Question: What is the filing due date as per the document?
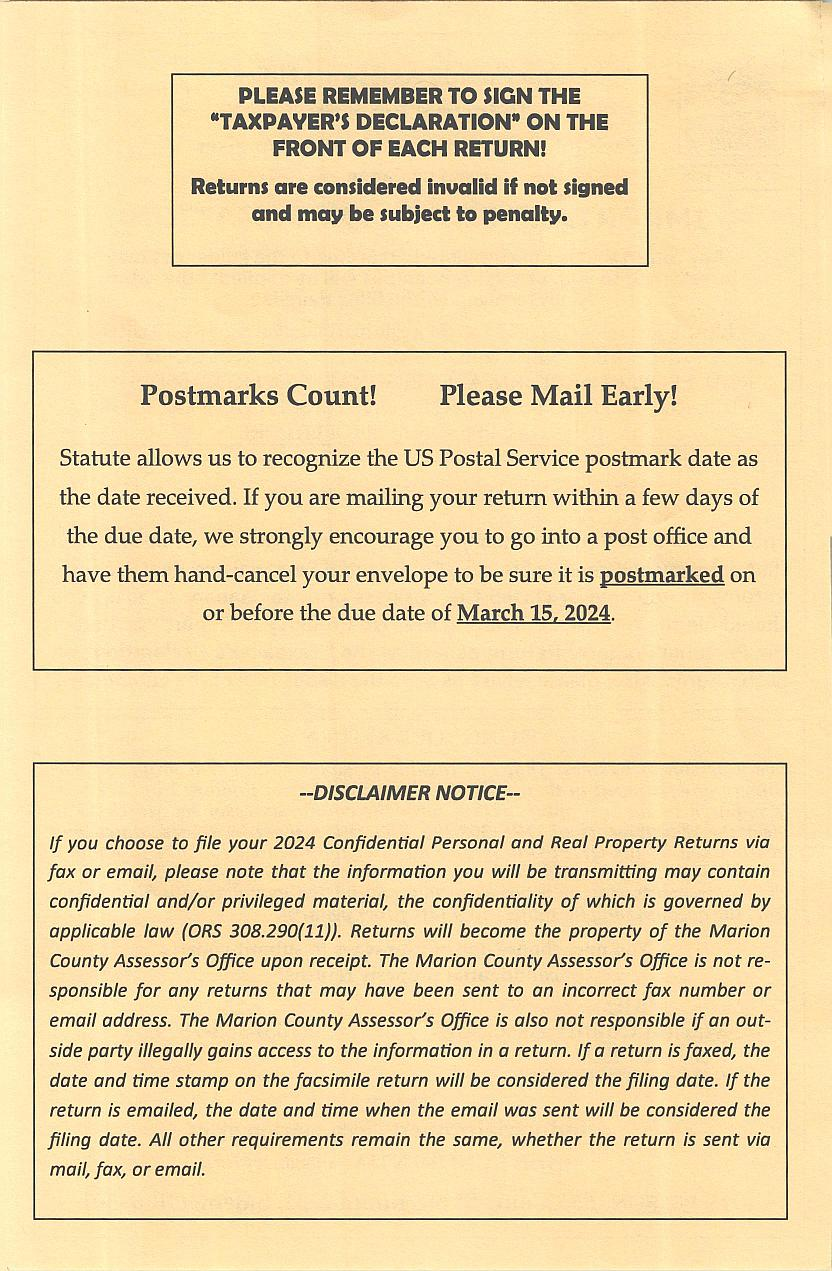
Answer: "15-Mar-24"